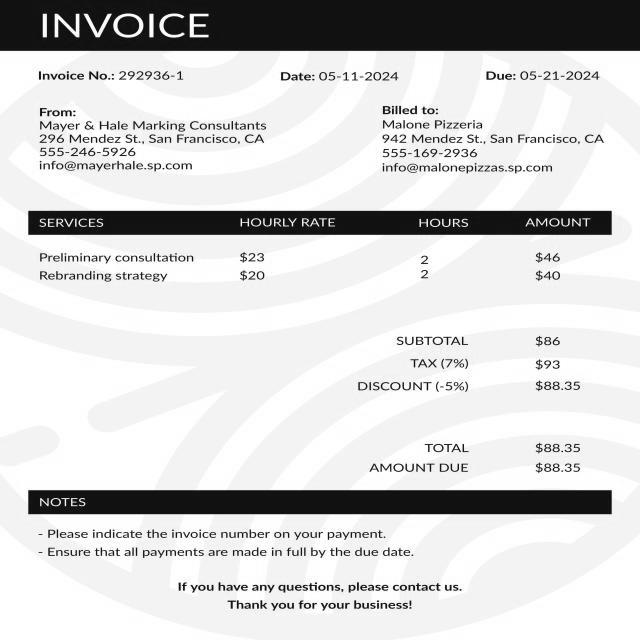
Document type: Invoice